Question: How does the patient history play a role?
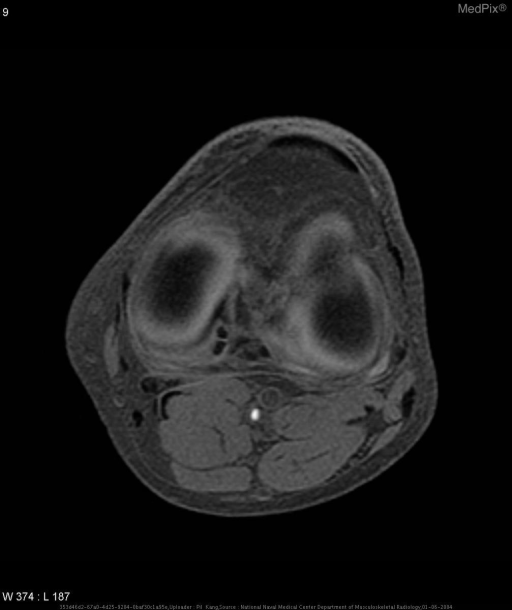
Answer: The patient's history of 39 year-old male with chronic history of left lateral knee pain and locking. is key in understanding the case.